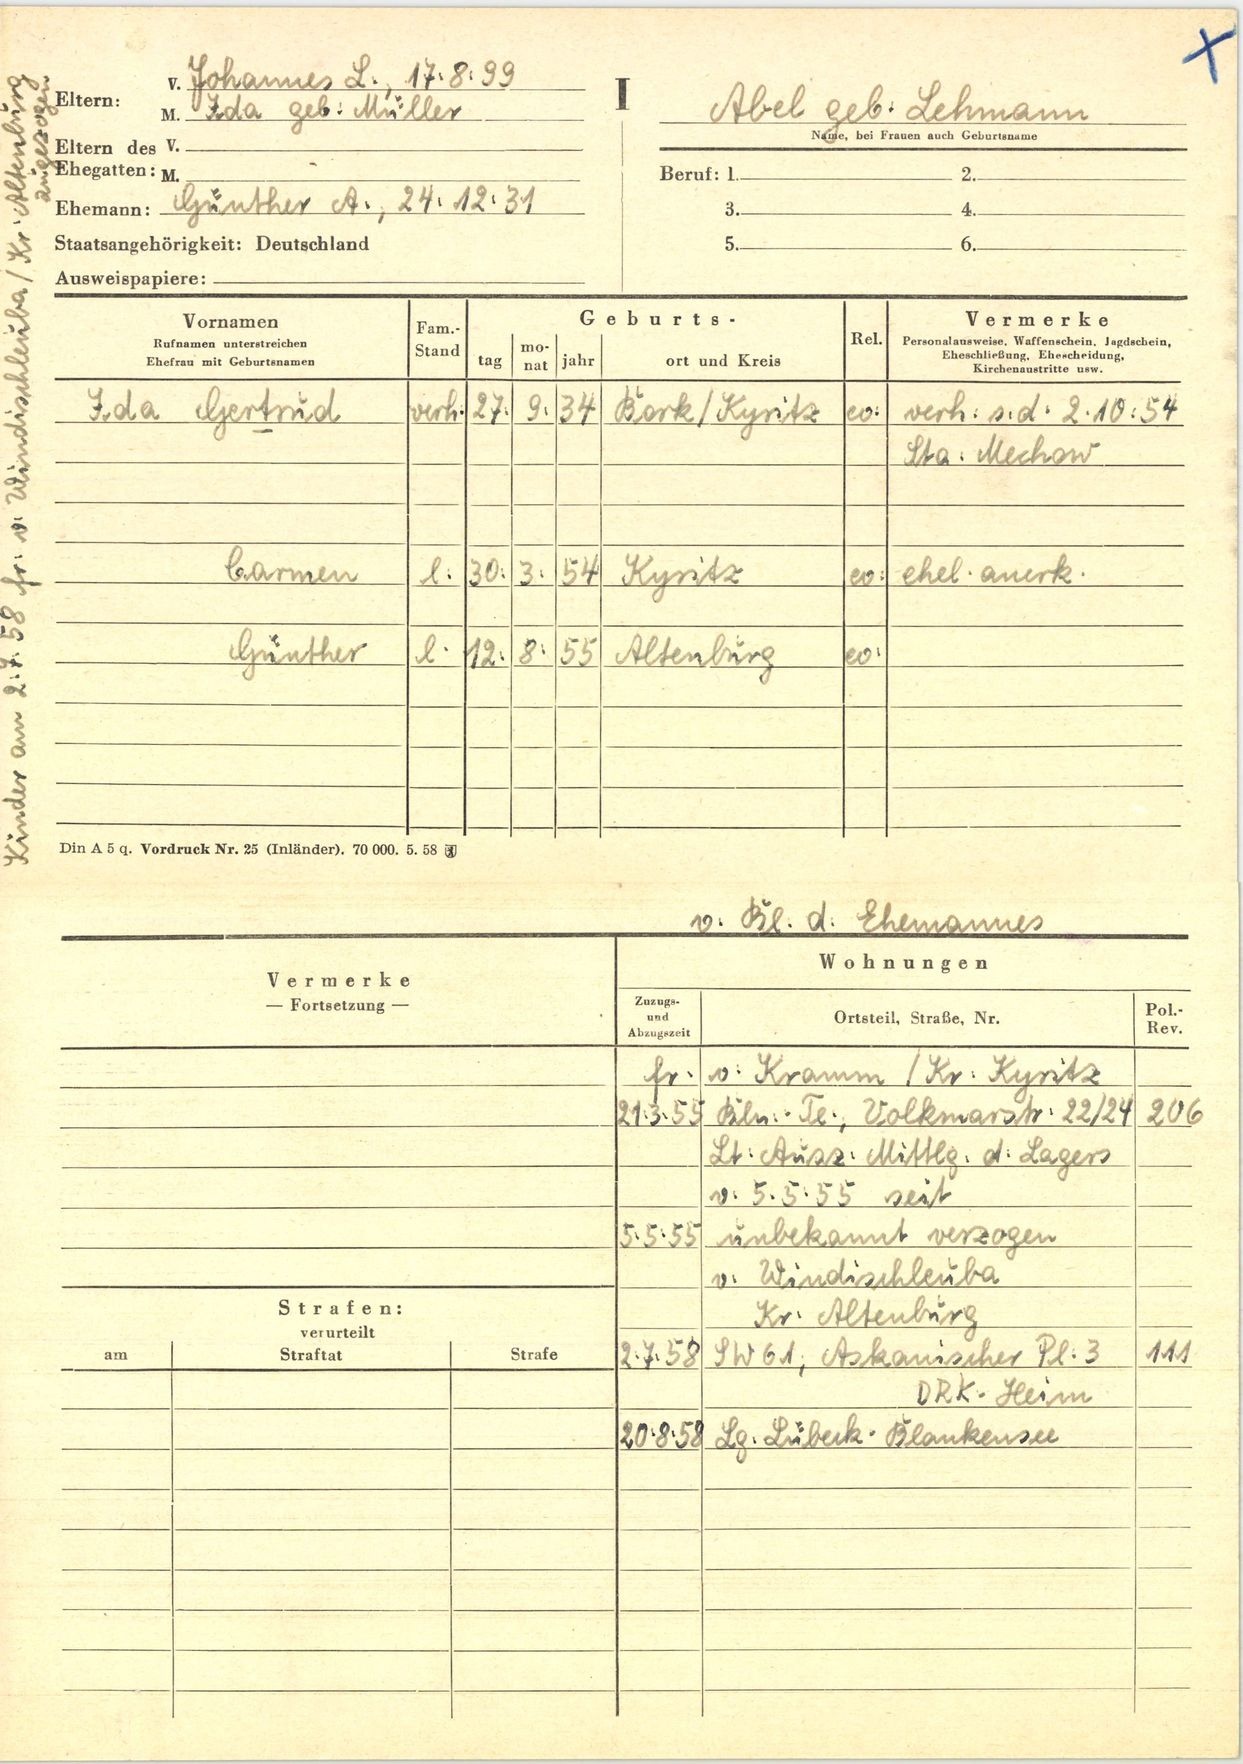
Abel geb. Lehmann